Question: What is the mailing or notice date provided in the document?
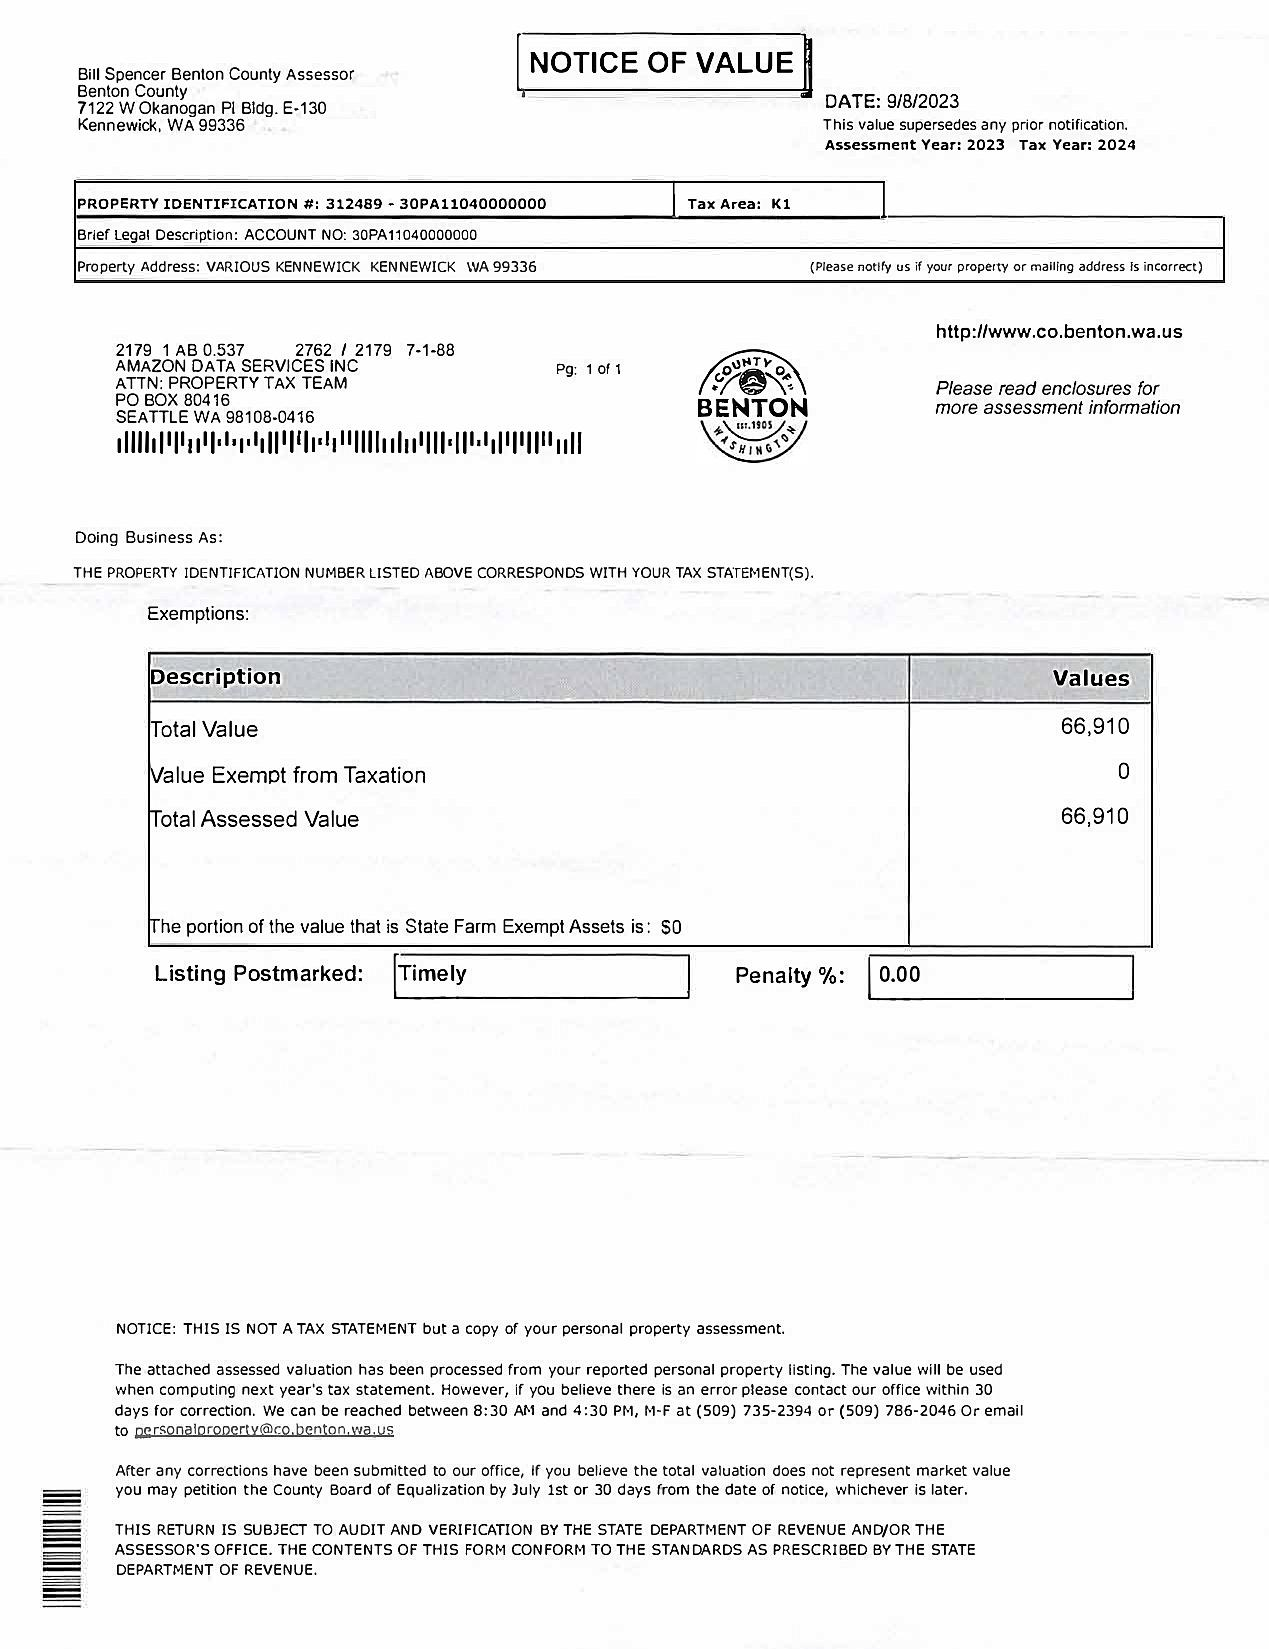
Answer: "9/8/23"